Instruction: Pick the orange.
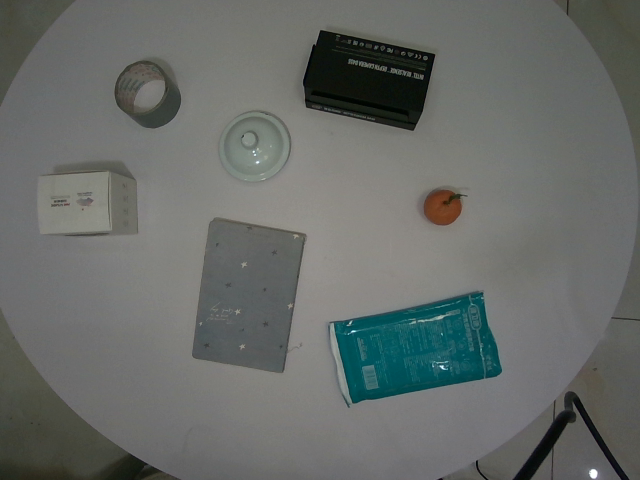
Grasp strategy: vertical